Question: What is the main concern?
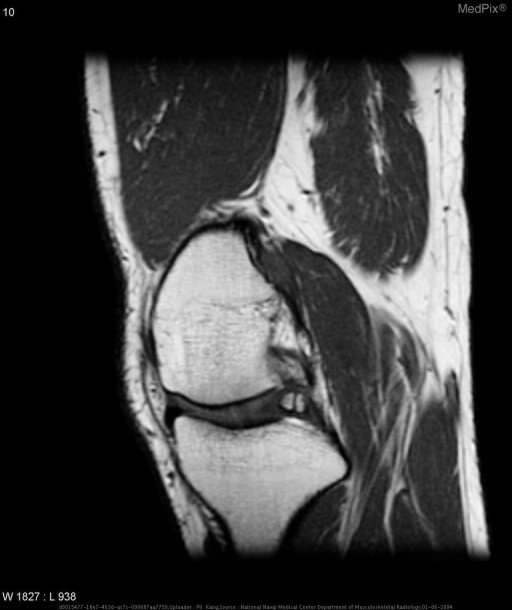
Answer: The findings suggest Within the substance of the posterior horn of the medial meniscus, there are two small lesions which demonstrate a low T1 and T2 signal rim with homogeneous high T1 signal equal to that of marrow fat which demonstrates decrease in signal on fat-saturation images.. Within the substance of the posterior horn of the medial meniscus, there are two small lesions which demonstrate a low T1 and T2 signal rim with homogeneous high T1 signal equal to that of marrow fat which demonstrates decrease in signal on fat-saturation images.. The patient might have a history of 39 year-old male with chronic history of left lateral knee pain and locking..